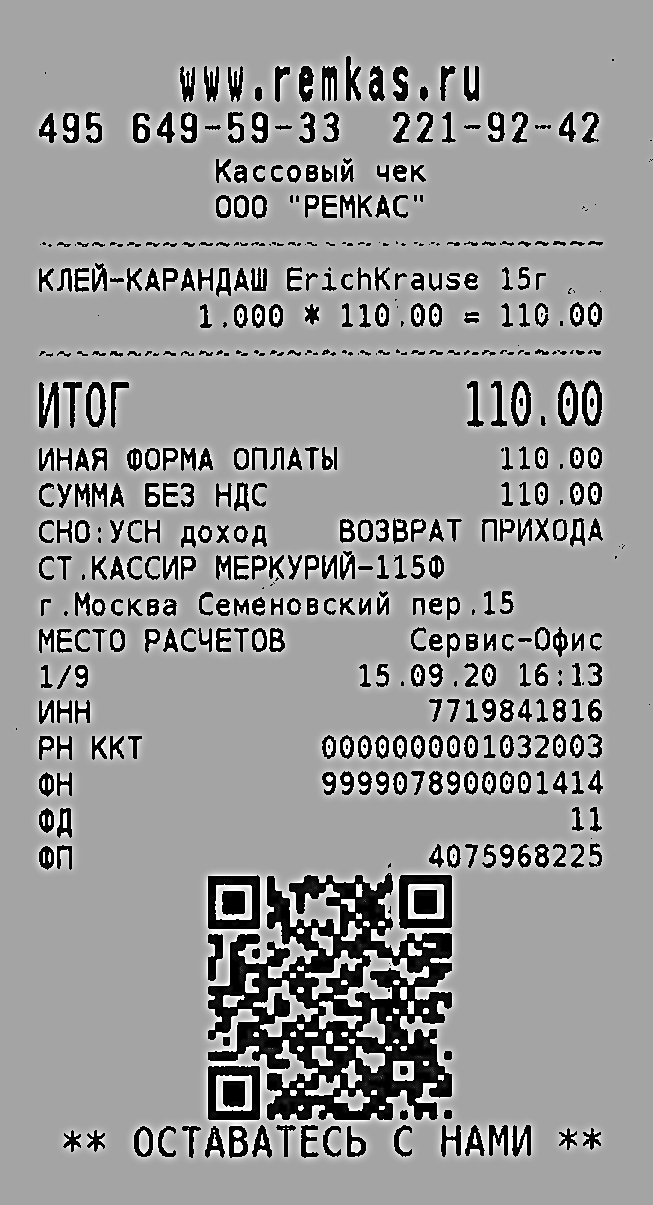
Продавец: ООО "РЕМКАС"
ИНН: 7719841816
Дата: 15.09.20
Товары: КЛЕЙ-КАРАНДАШ ErichKrause 15г
Количество: 1.000
Цена: 110.00
Сумма: 110.00
Итого: 110.00